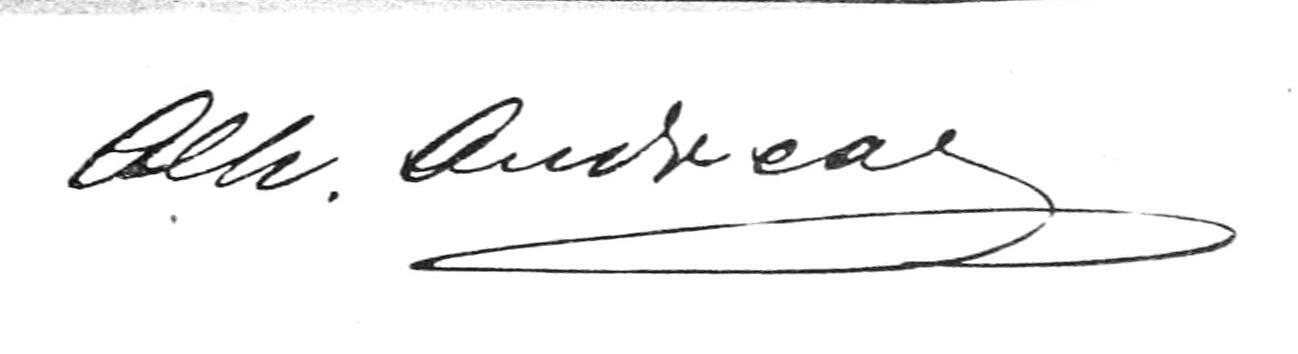
Signature of: alhard ludwig ferdinand andreae